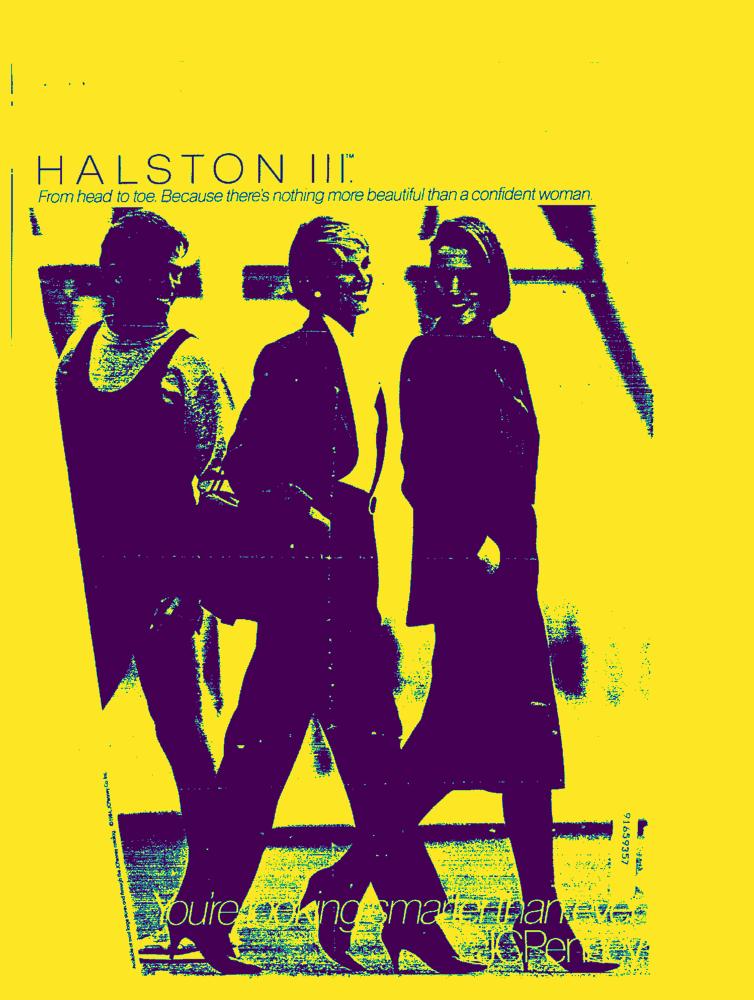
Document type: AD